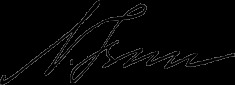
Signature of: nicholas senn